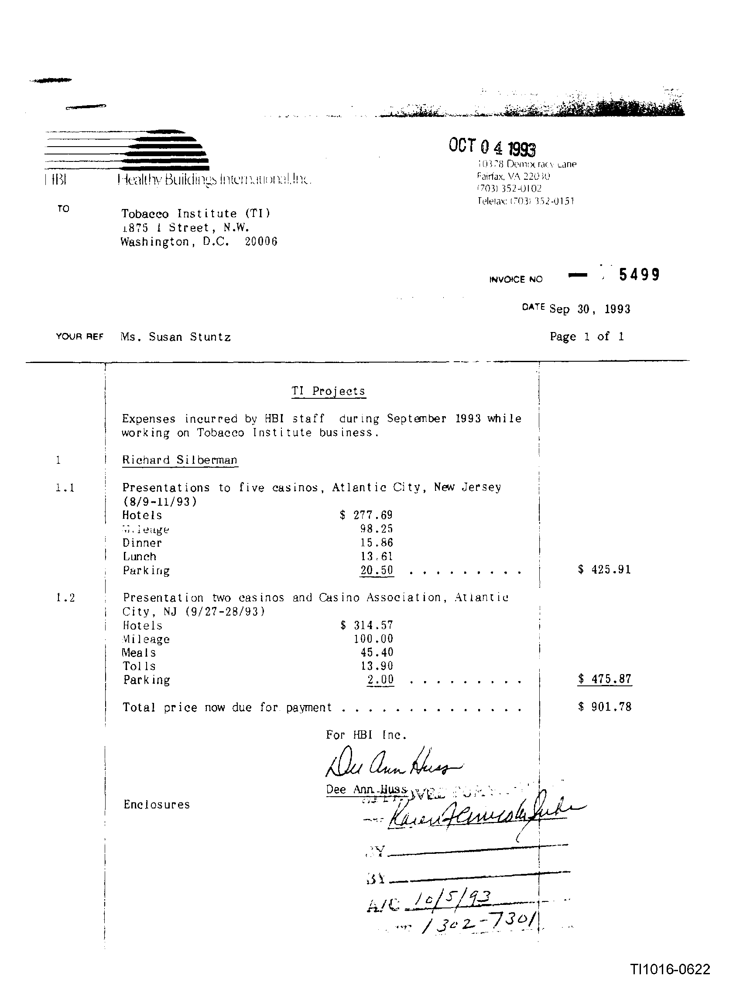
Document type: Invoice